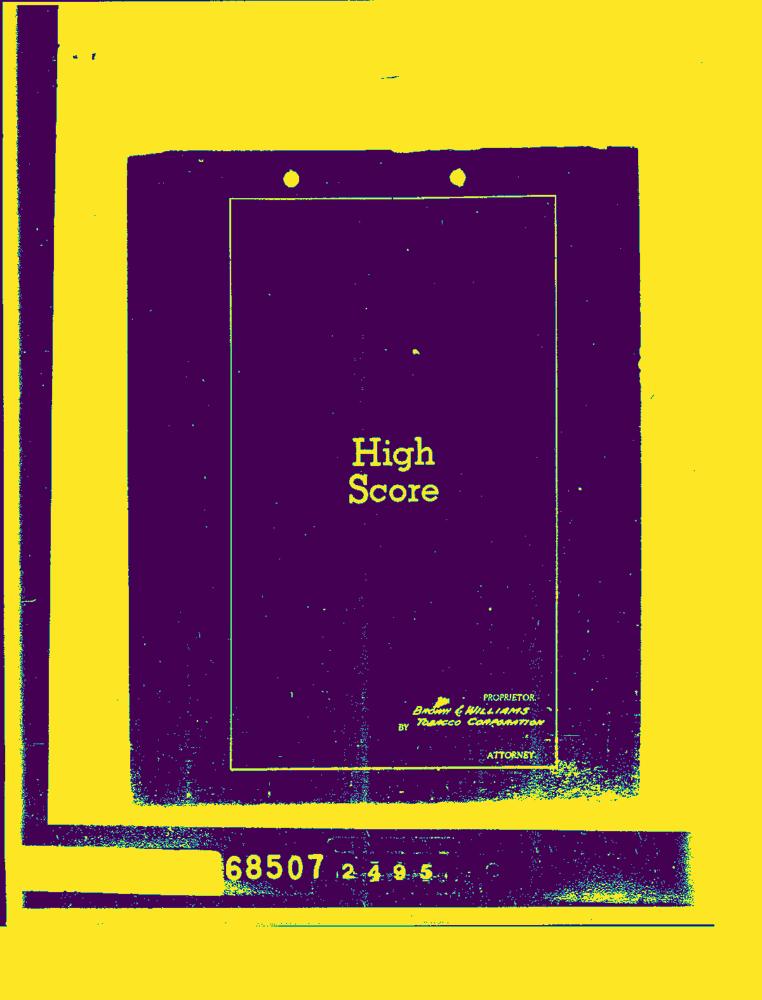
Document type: Invoice-Doc